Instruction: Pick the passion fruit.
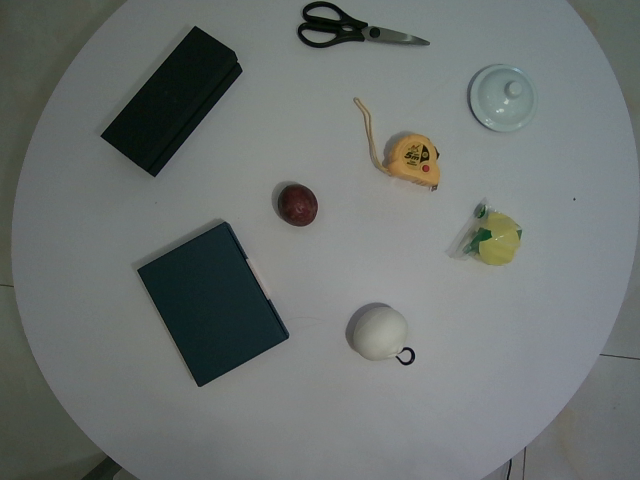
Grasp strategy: vertical